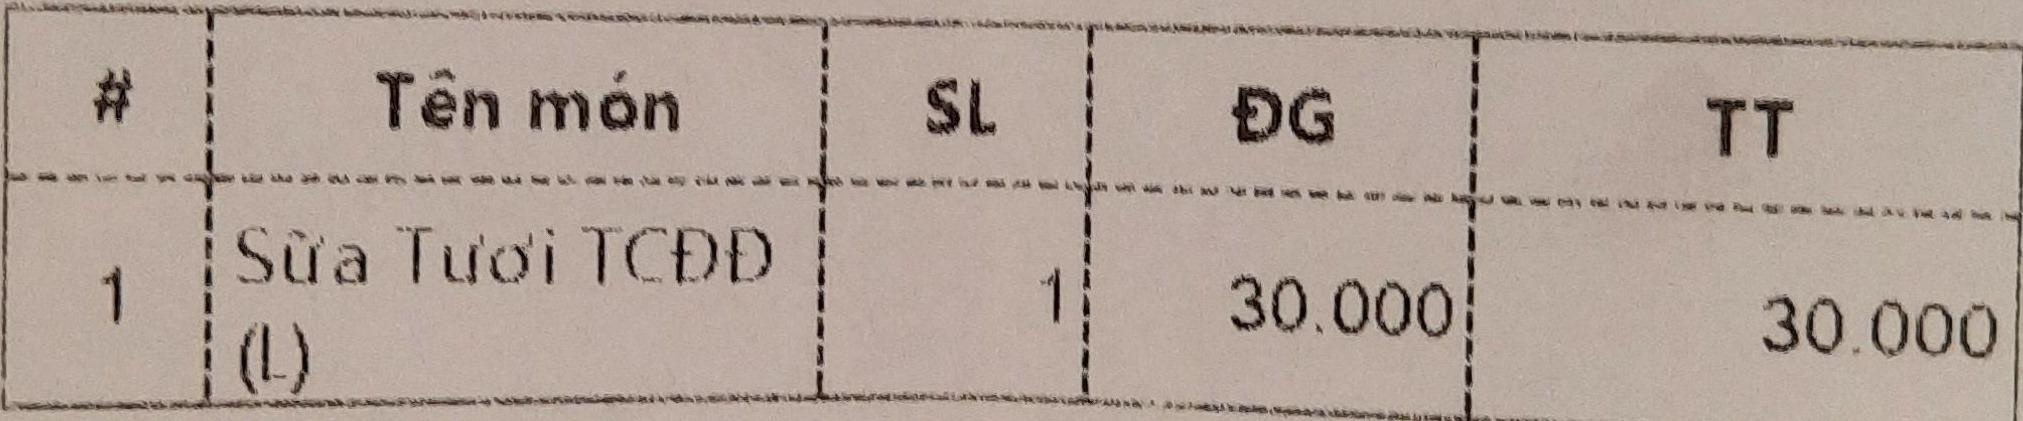
<table>
<tr>
<th>#</th>
<th>Tên món</th>
<th>SL</th>
<th>ĐG</th>
<th>TT</th>
</tr>
<tr>
<td>1</td>
<td>Sữa Tươi TCDĐ (L)</td>
<td>1</td>
<td>30.000</td>
<td>30.000</td>
</tr>
</table>